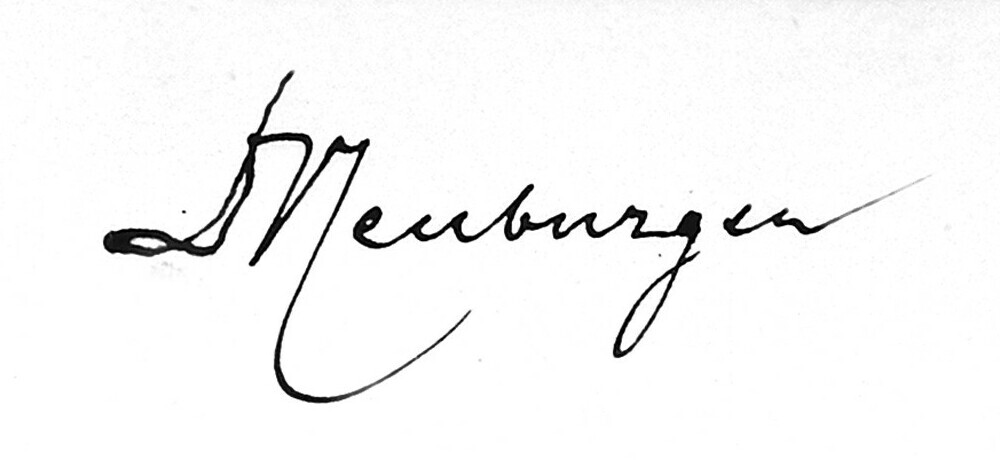
Signature of: max neuburger